Question: What do the imaging results show?
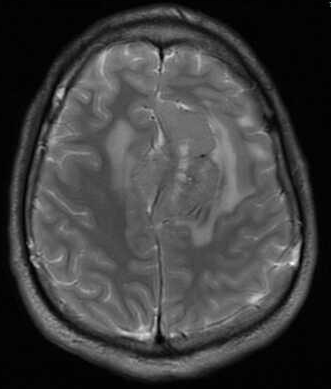
Answer: The imaging shows Large homogeneously enhancing lesion based in the dura of the falx, and pressing on the anterior cerebral hemisphere.  There is rightward mass effect on the falx as well as inferior displacement of the body of the corpus callosum with partial effacement of the third ventricle.  The mass looks extraaxial, but has intraaxial vasogengenic edema in frontal lobes surrounding the mass. Axial MR T2.